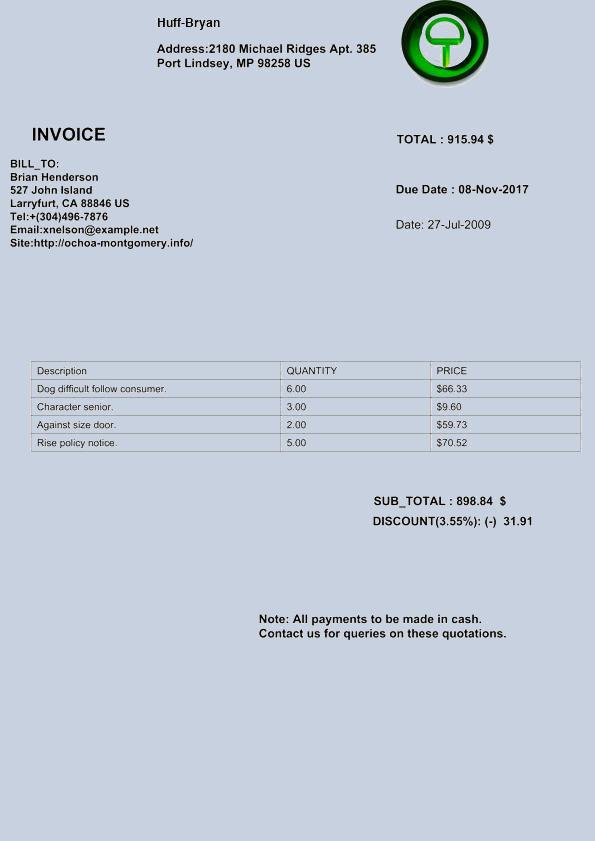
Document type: Invoice